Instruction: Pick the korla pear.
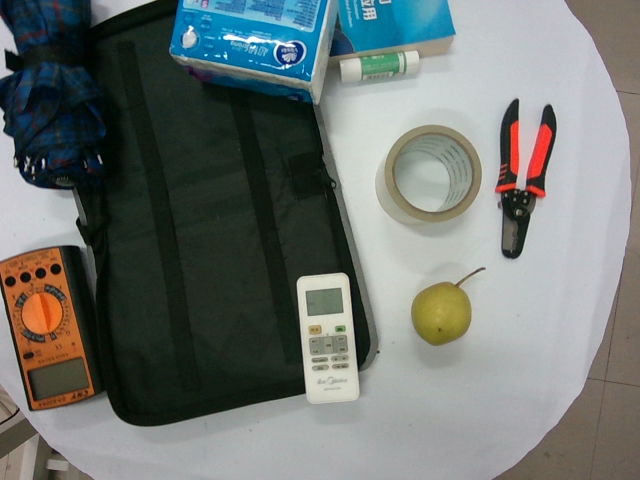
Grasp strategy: vertical